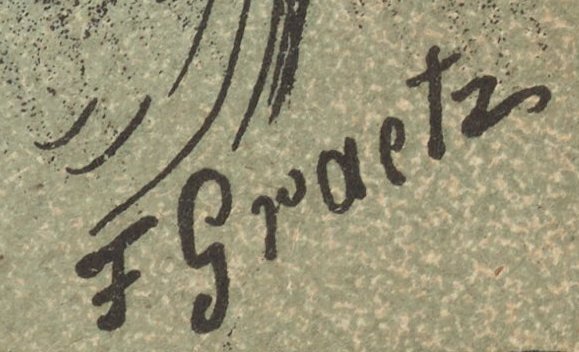
Signature of: friedrich graetz